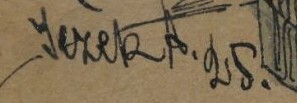
Signature of: alois ježek